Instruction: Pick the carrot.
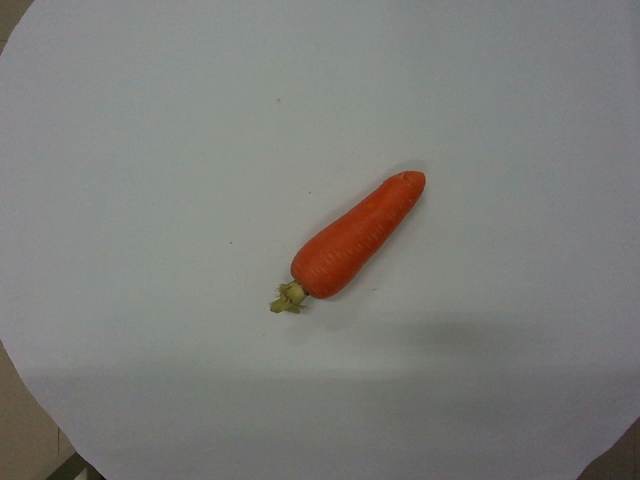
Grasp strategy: vertical